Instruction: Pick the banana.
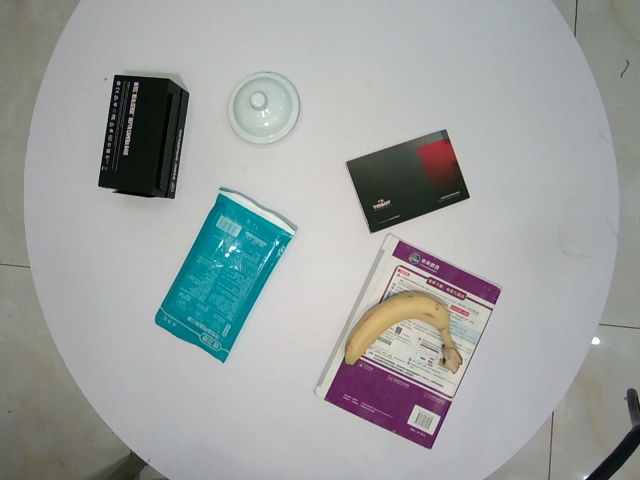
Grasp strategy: vertical